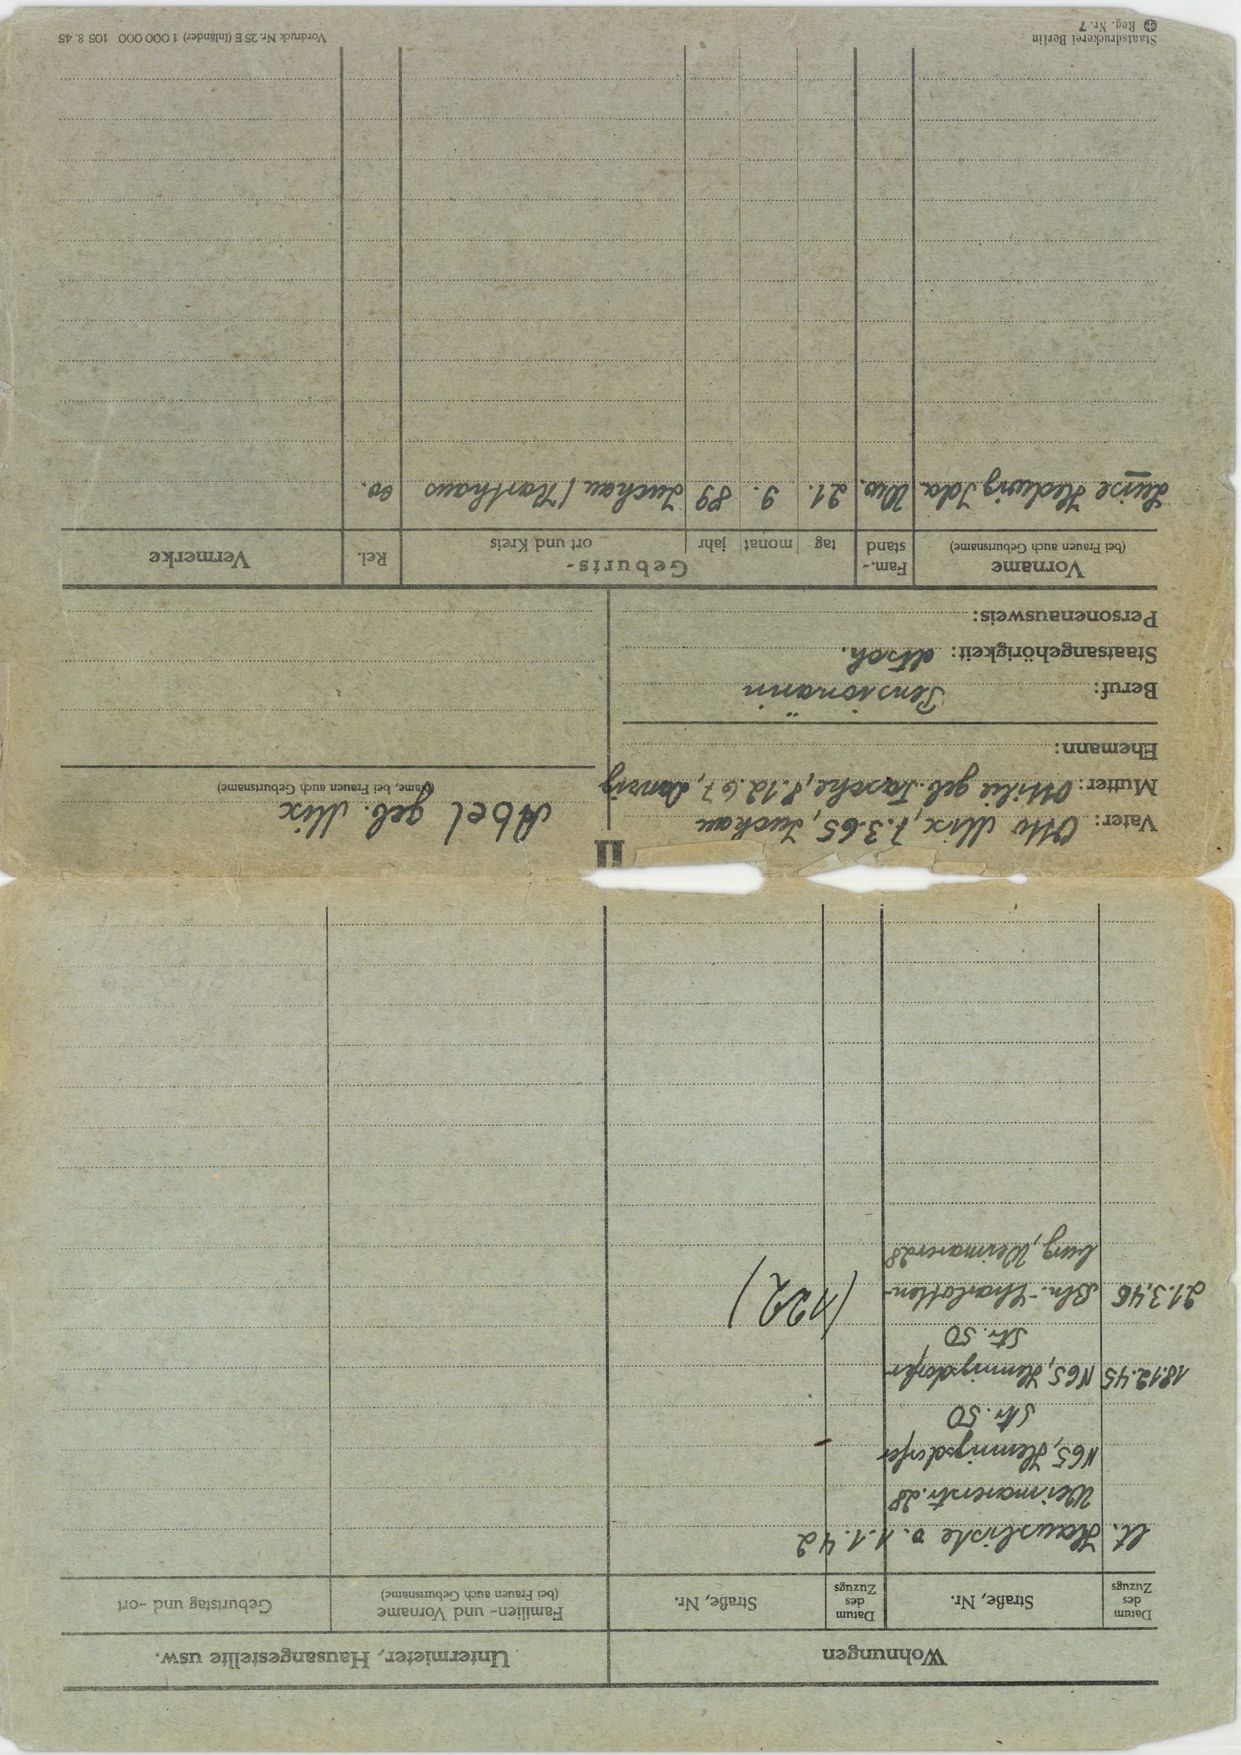
Abel geb. Mix